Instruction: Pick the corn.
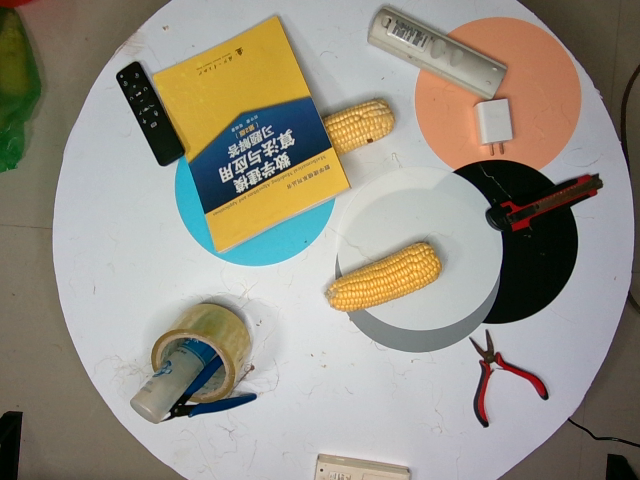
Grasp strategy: vertical